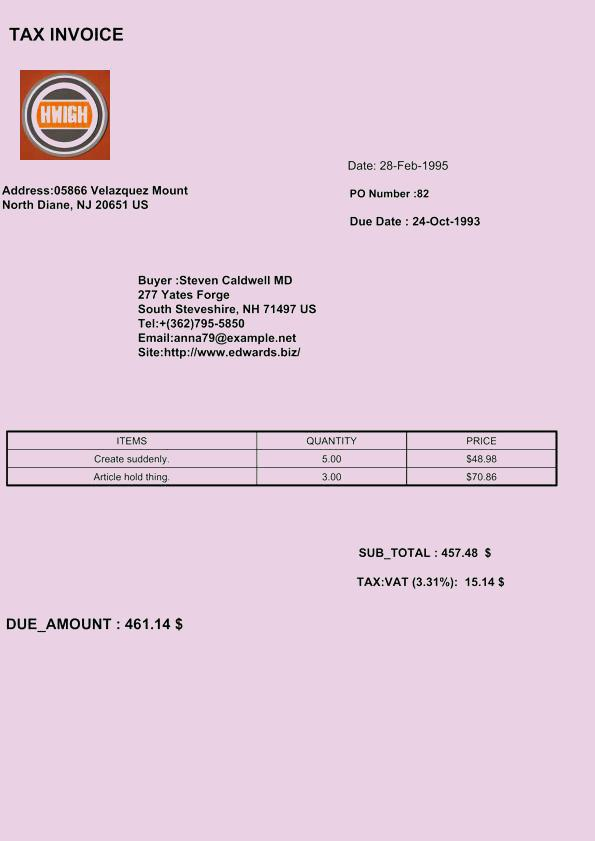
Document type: Invoice